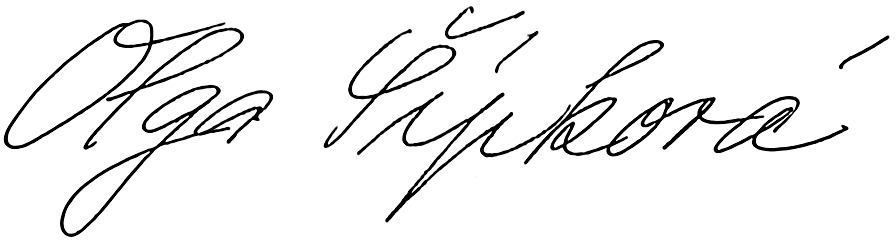
Signature of: olga studničková šípková